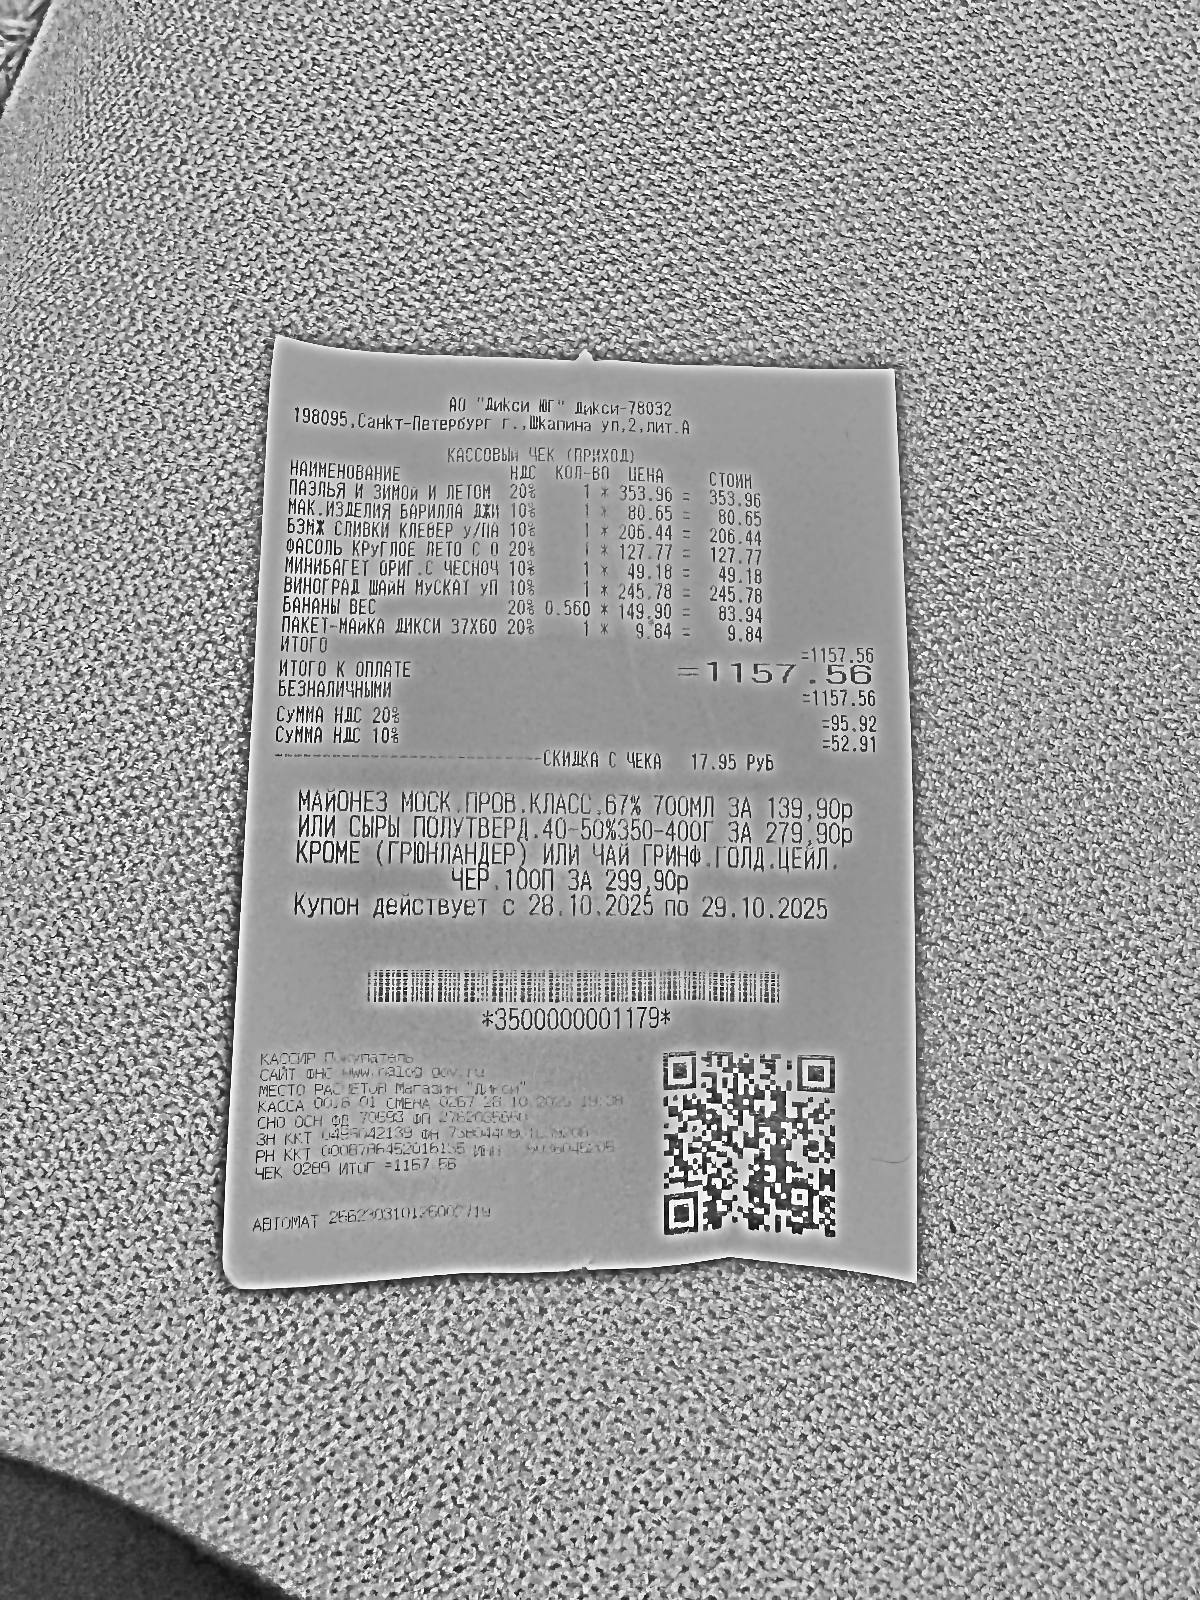
Продавец: АО "Дикси ЮГ" Дикси-78032
ИНН: 5036045205
Дата: 28.10.2025
Товары: ПАЭЛЬЯ И ЗИМОЙ И ЛЕТОЙ; МАК. ИЗДЕЛИЯ БАРИЛЛА ДЖИ; БЗМЖ СЛИВКИ КЛЕВЕР у/ПА; ФАСОЛЬ КРУГЛОЕ ЛЕТО С 0; МИНИБАГЕТ ОРИГ. С ЧЕСНОЧ; ВИНОГРАД ШАЙН МУСКАТ уП; БАНАНЫ ВЕС; ПАКЕТ-МАЙКА ДИКСИ 37X60
Количество: 1; 1; 1; 1; 1; 1; 0.560; 1
Цена: 353.96; 80.65; 206.44; 127.77; 49.18; 245.78; 149.90; 9.84
Сумма: 353.96; 80.65; 206.44; 127.77; 49.18; 245.78; 83.94; 9.84
Итого: 1157.56